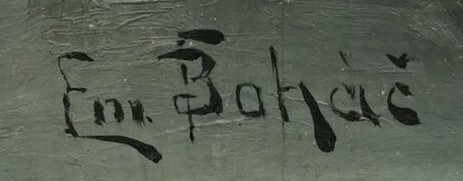
Signature of: emanuel boháč